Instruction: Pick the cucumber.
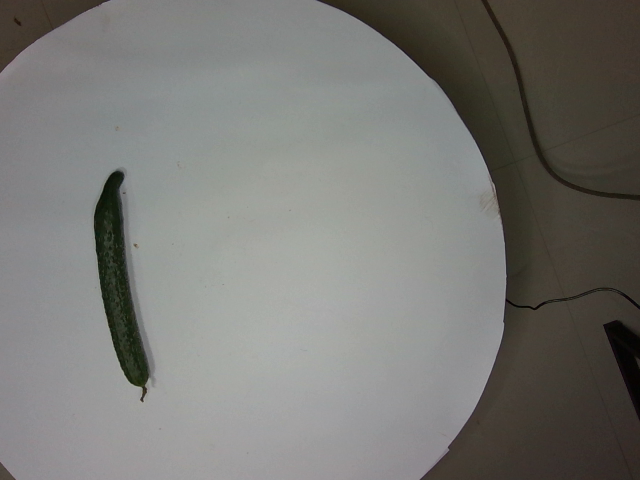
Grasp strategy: vertical